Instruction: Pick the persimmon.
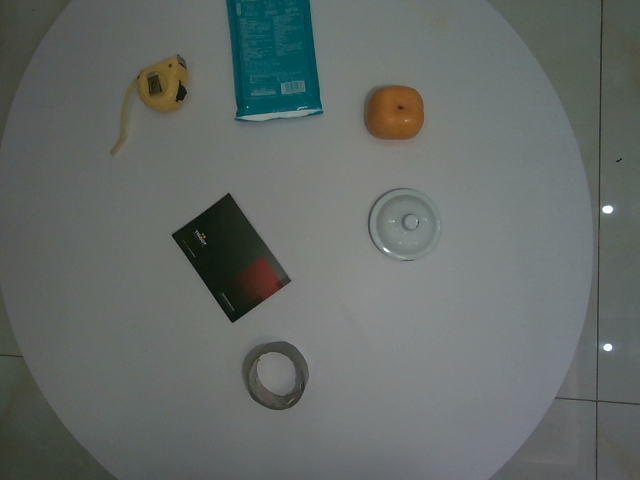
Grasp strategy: vertical